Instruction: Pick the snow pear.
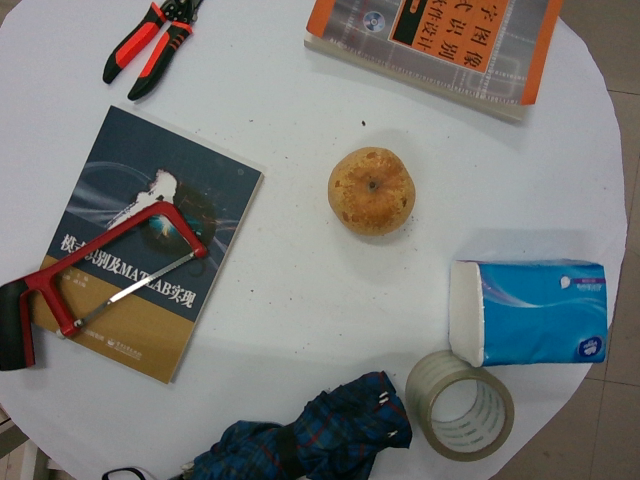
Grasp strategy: vertical